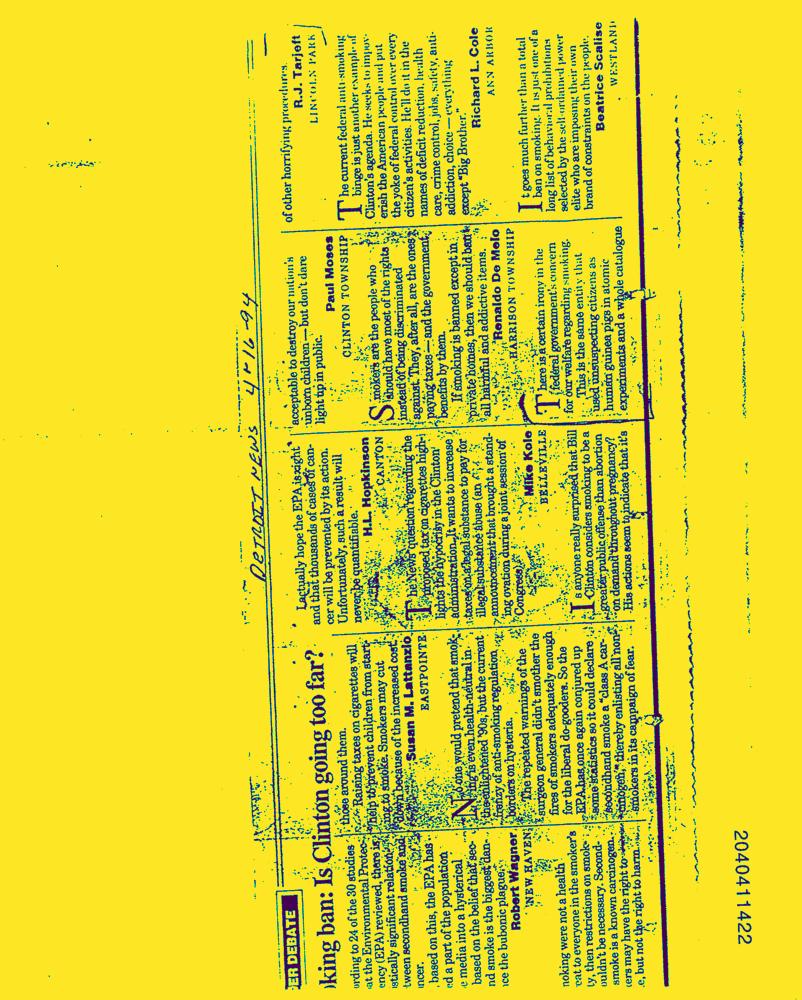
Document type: News-Article